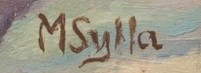
Signature of: miroslav sylla